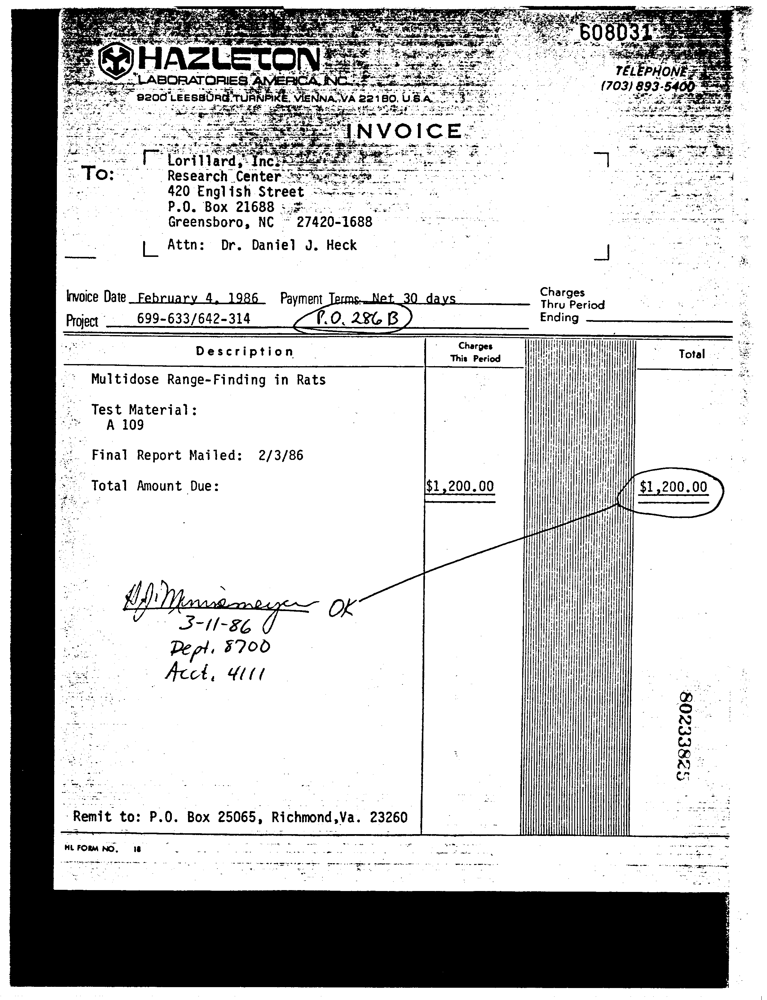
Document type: Invoice